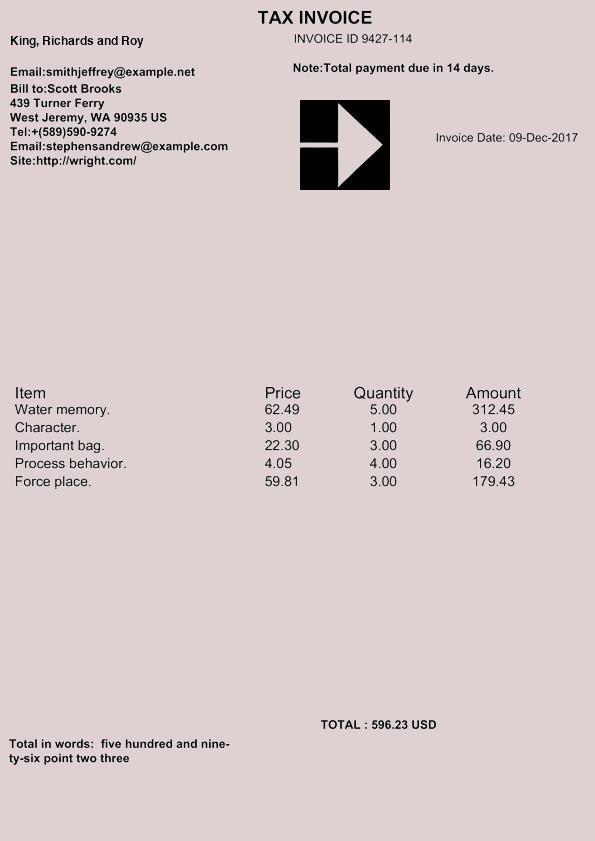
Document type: Invoice